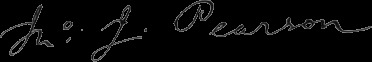
Signature of: john james pearson